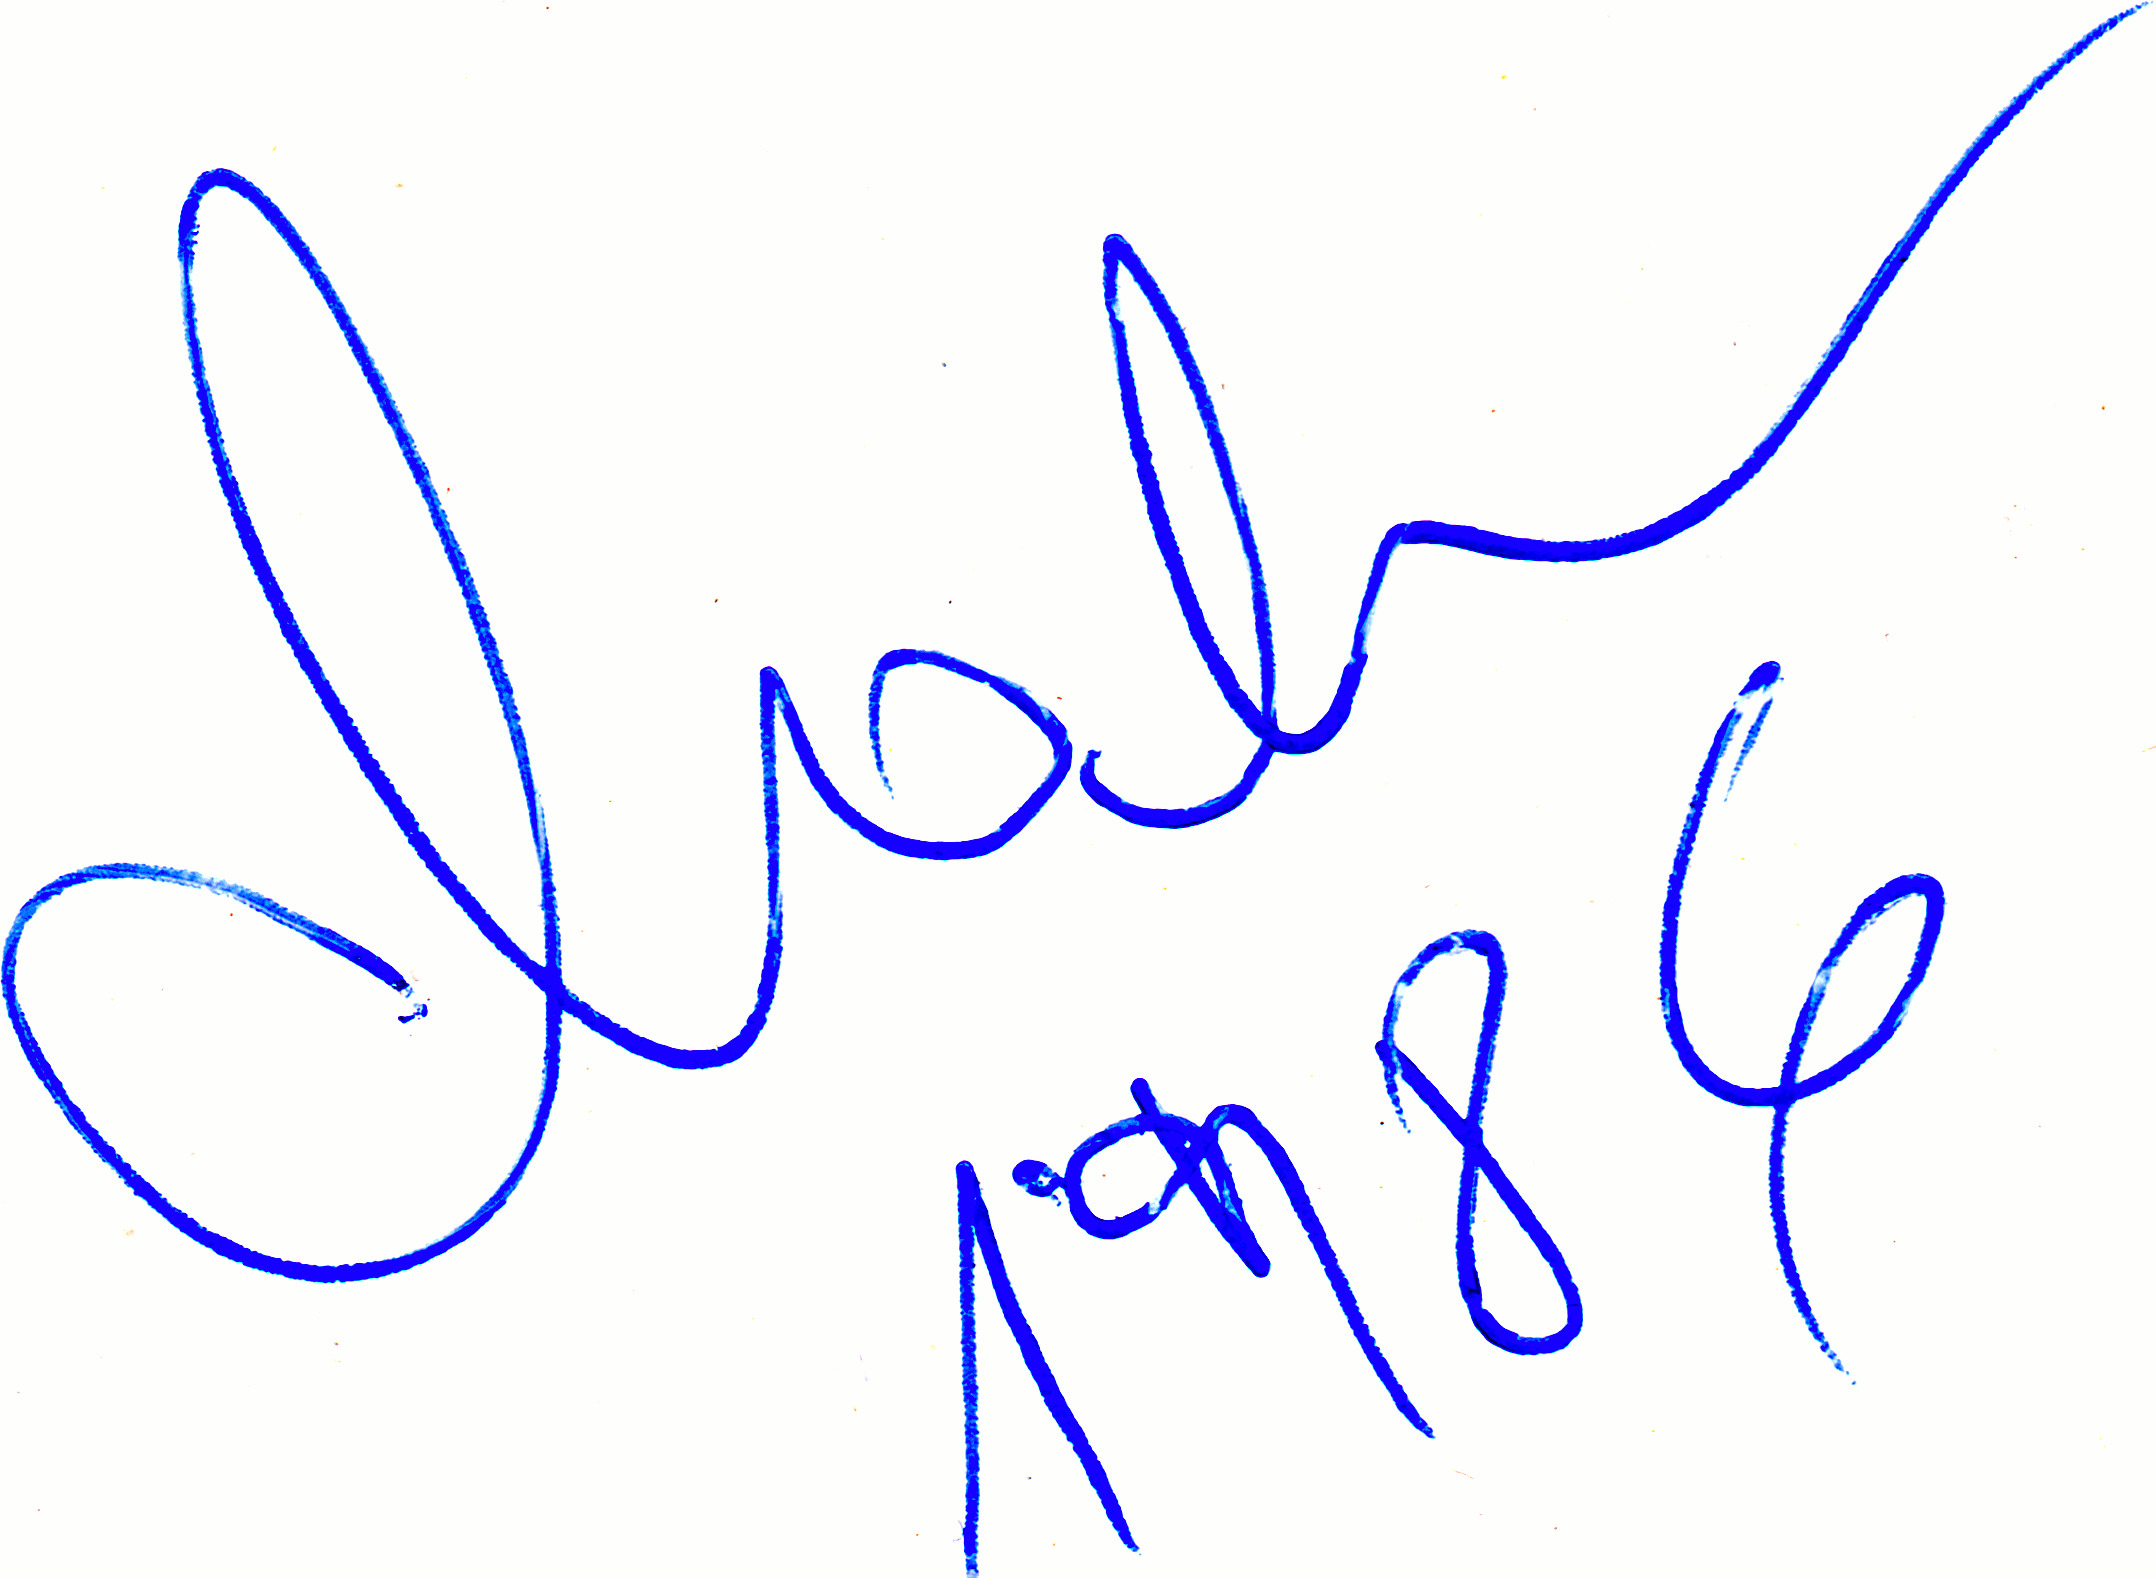
Signature of: josef matuz